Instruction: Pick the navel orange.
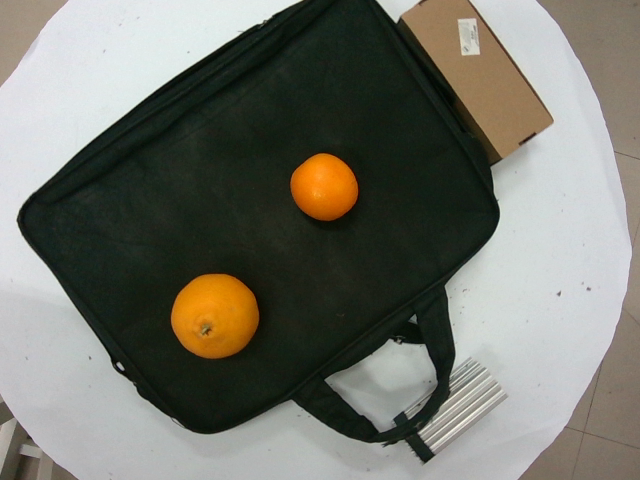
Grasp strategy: vertical